Question: What is the address or location of the property listed in the document?
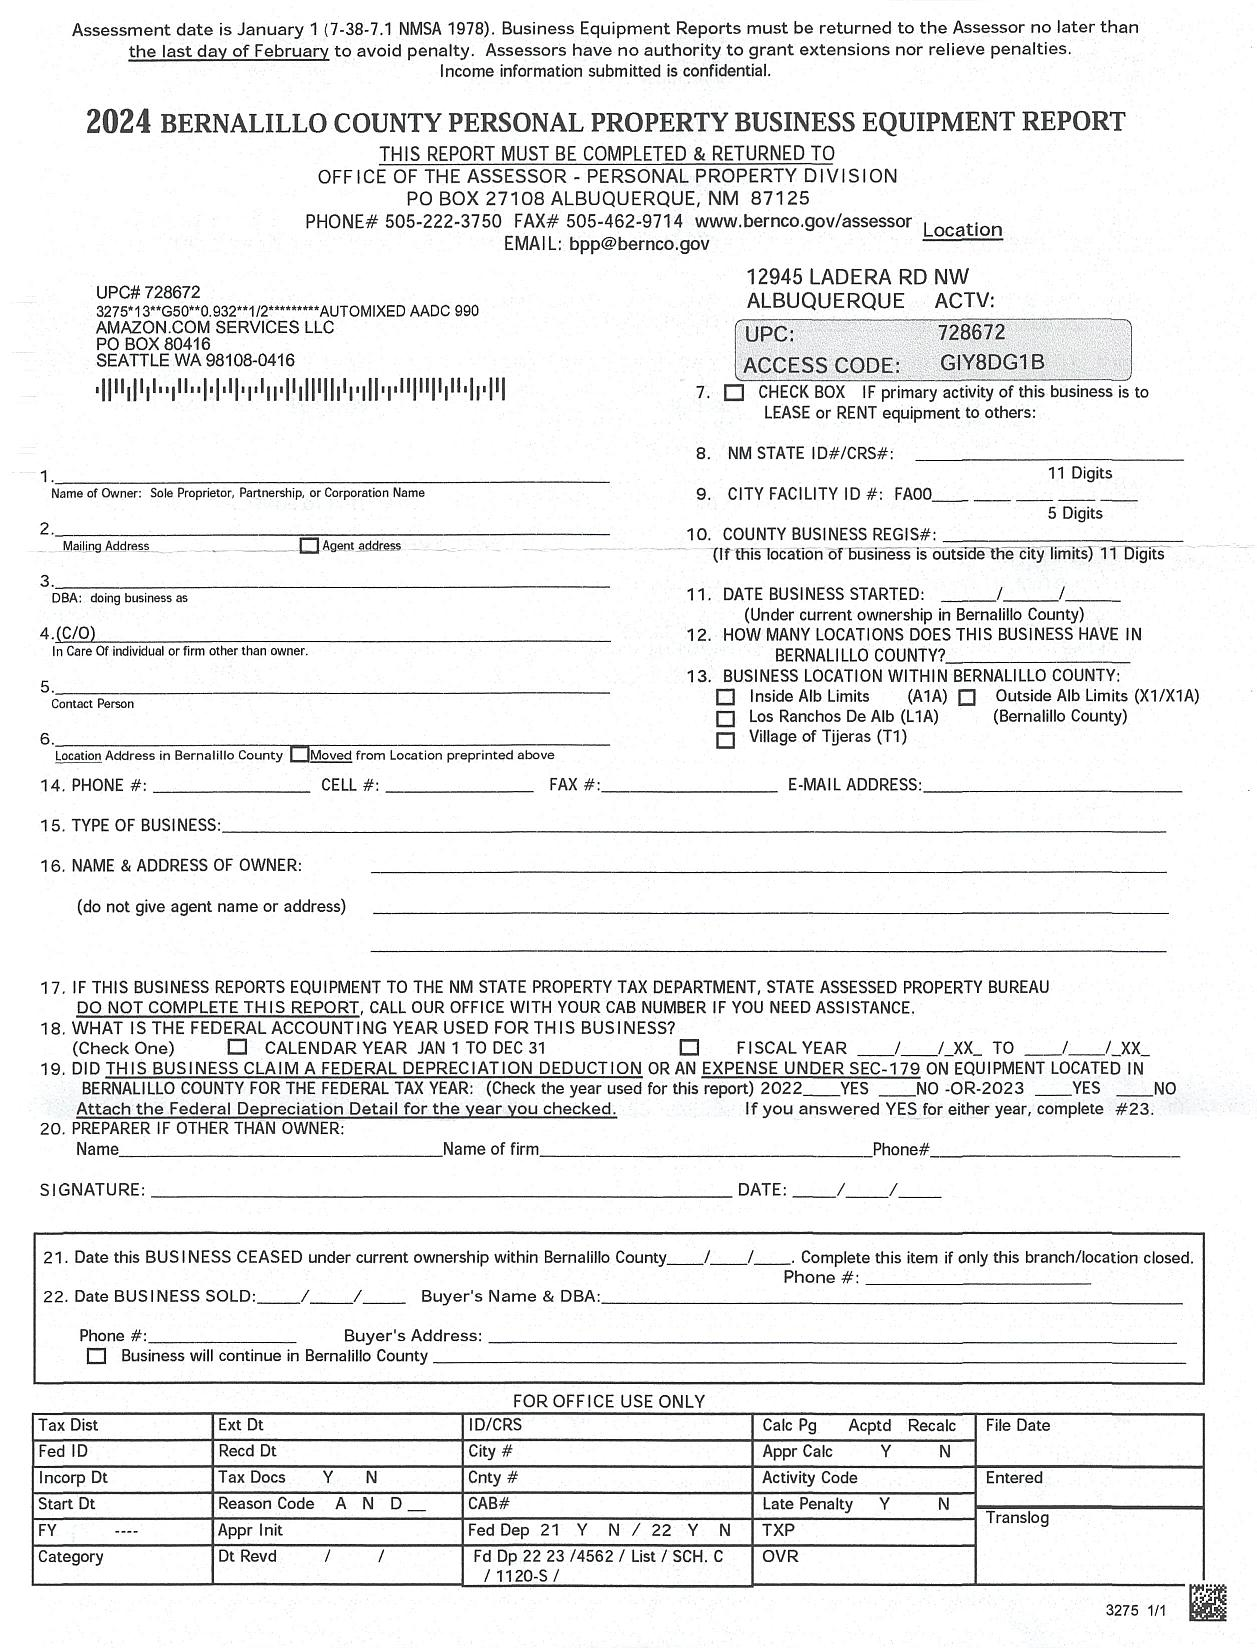
Answer: "12945 LADERA RD NW, ALBUQUERQUE"